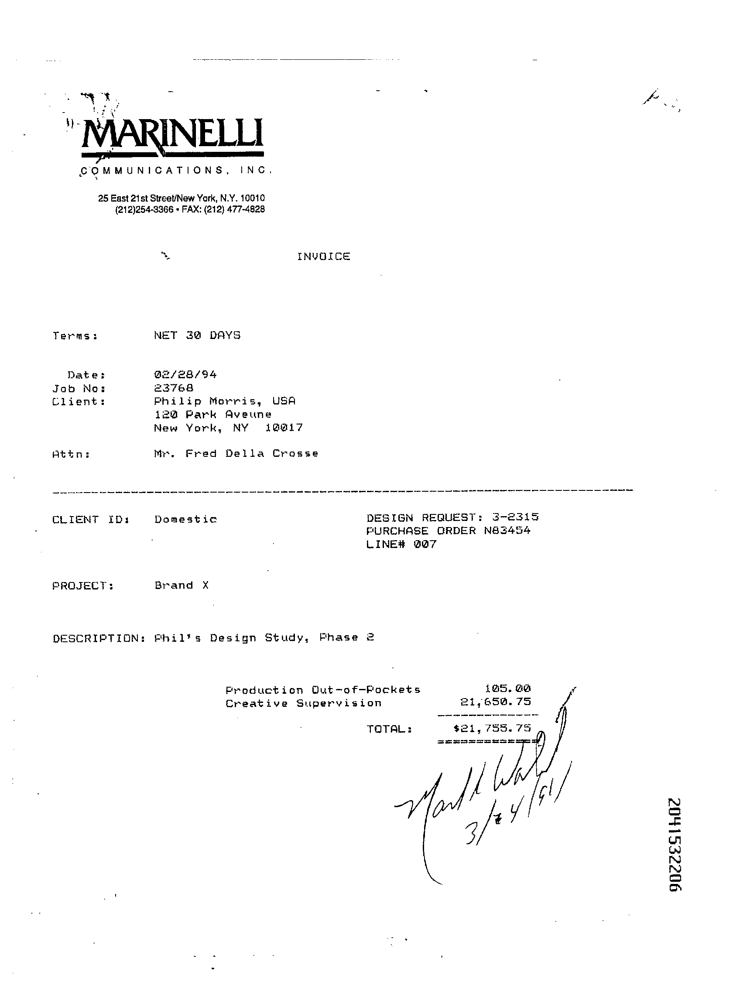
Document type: Invoice